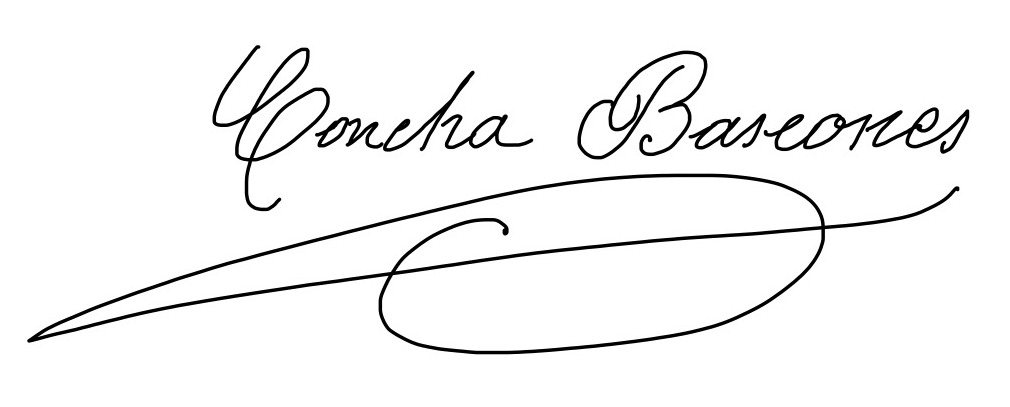
Signature of: concepción bascones pérez